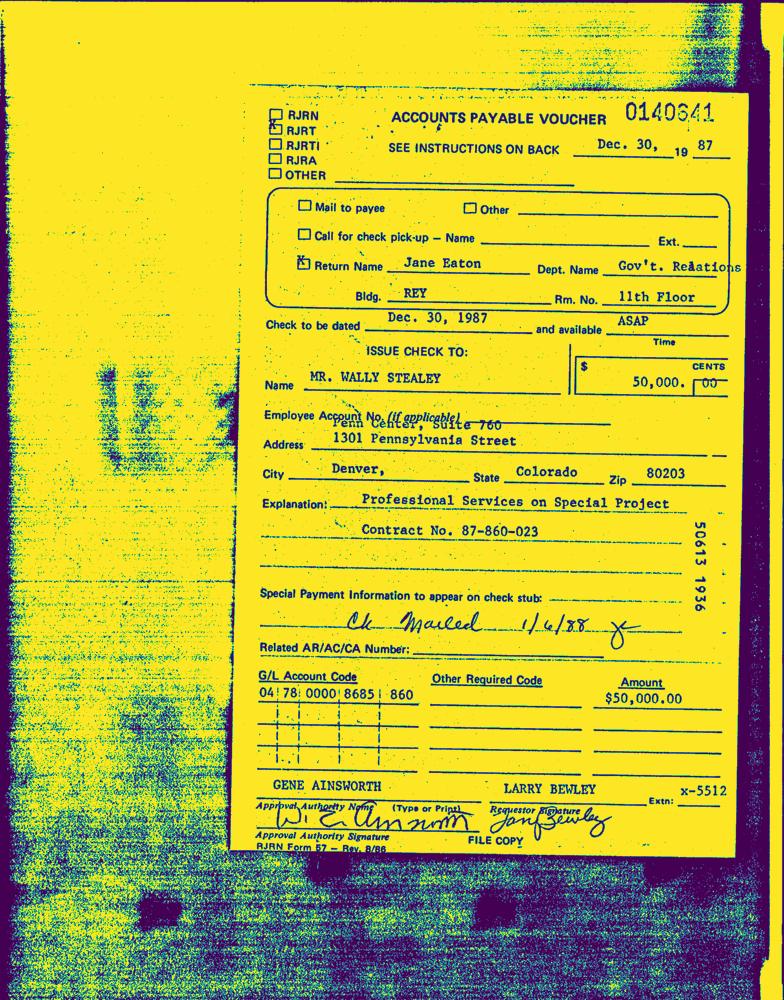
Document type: Invoice-Doc